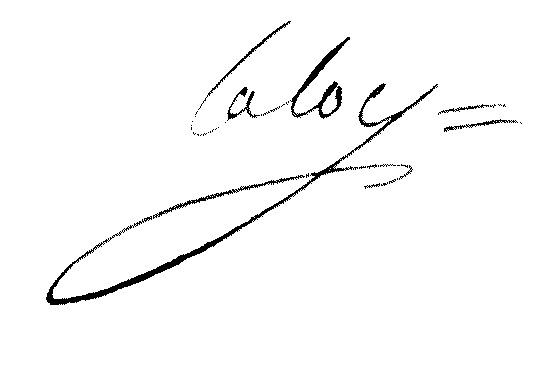
Signature of: jean nicolas laloy